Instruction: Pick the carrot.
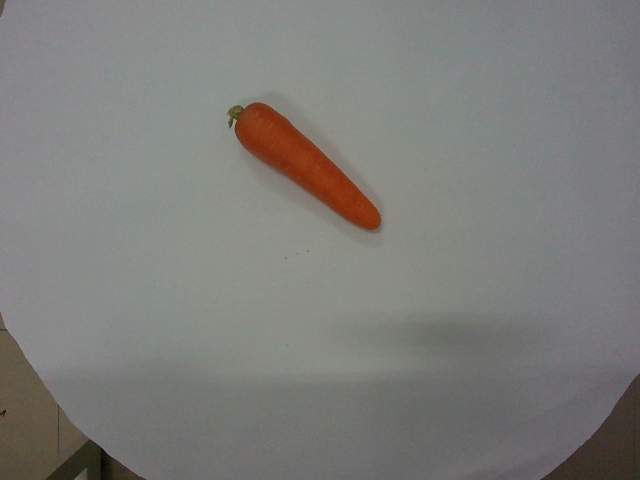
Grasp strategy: vertical